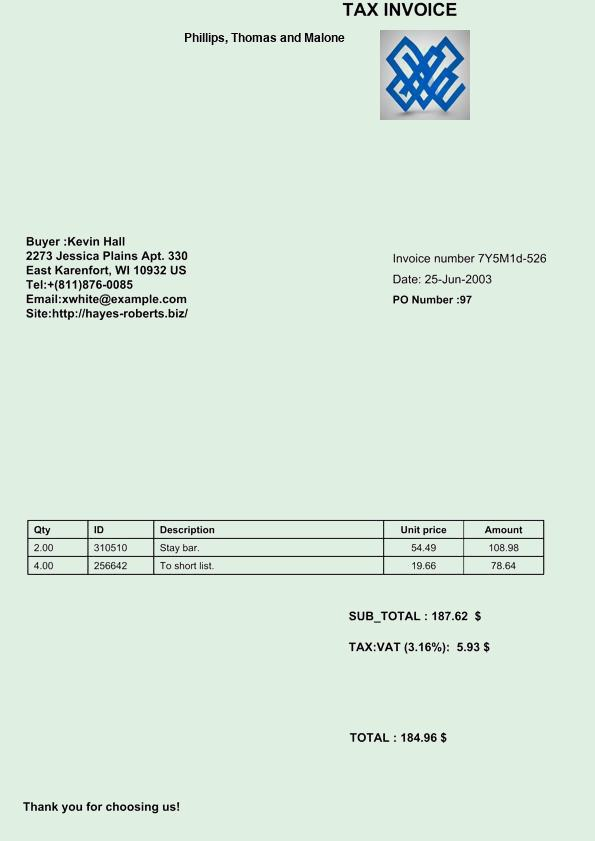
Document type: Invoice